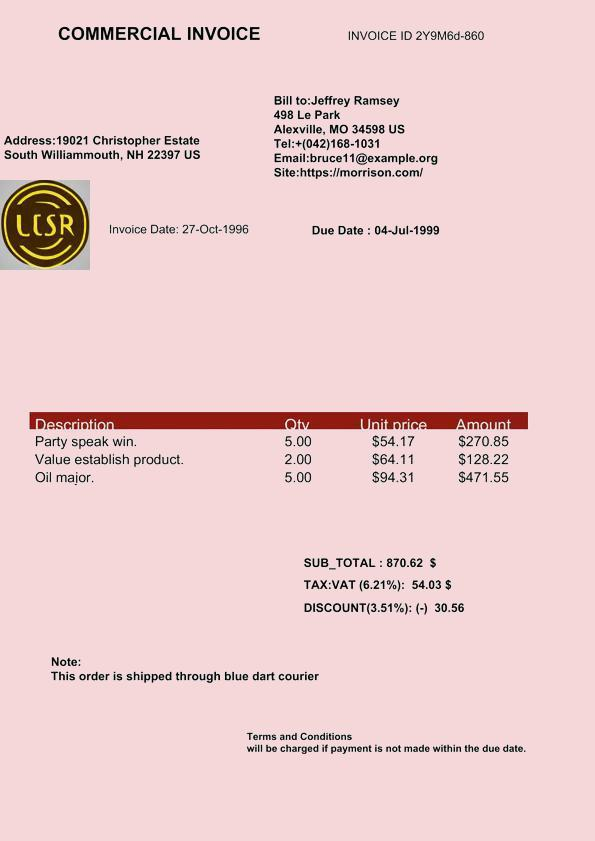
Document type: Invoice